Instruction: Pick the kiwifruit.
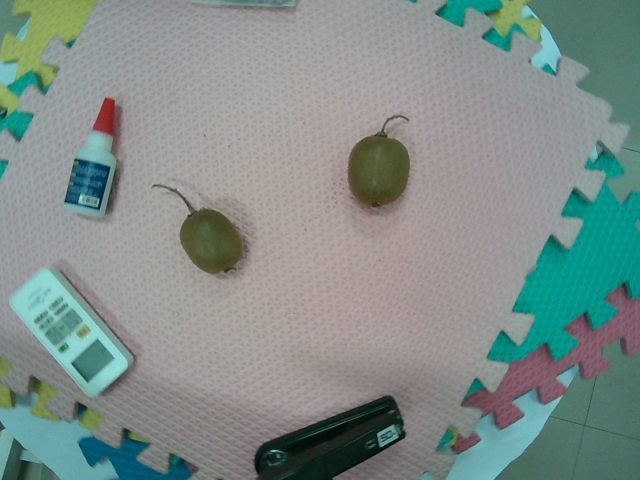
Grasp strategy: vertical